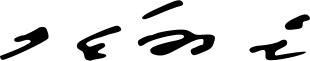
Signature of: kim jong un